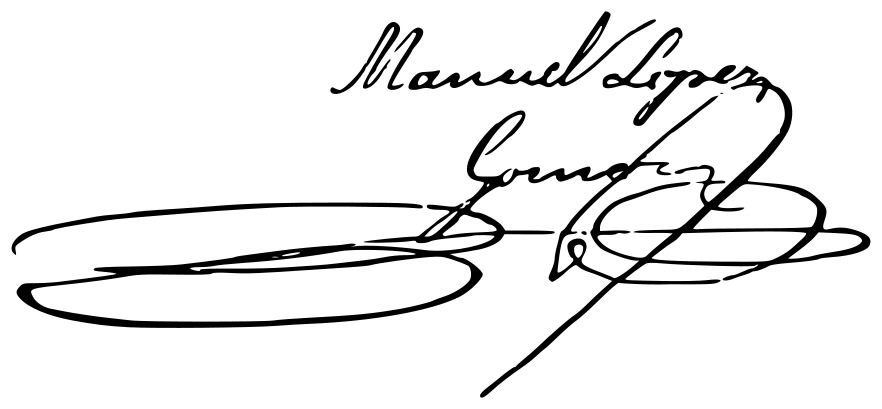
Signature of: manuel lópez gómez